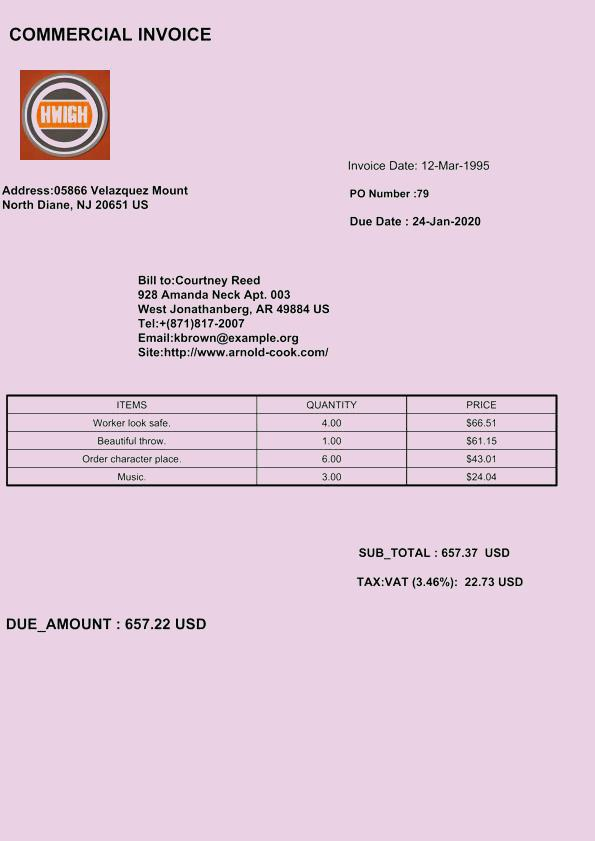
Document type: Invoice